Question: What do the imaging results show?
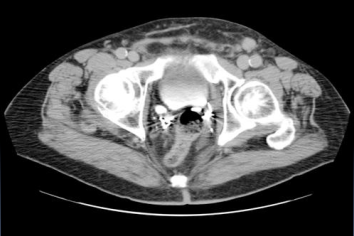
Answer: The imaging shows There is a lobular contour to the single right kidney with separate collecting systems which fuse proximally with congenital megaureter present distally. Note lobular contour to the single right kidney with separate collecting systems which fuse proximally with congenital megaureter present distally..